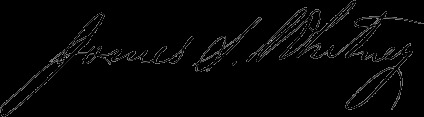
Signature of: james scollay whitney